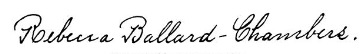
Signature of: rebecca ballard chambers